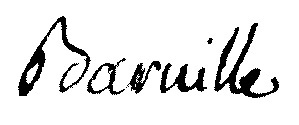
Signature of: françois louis de barville